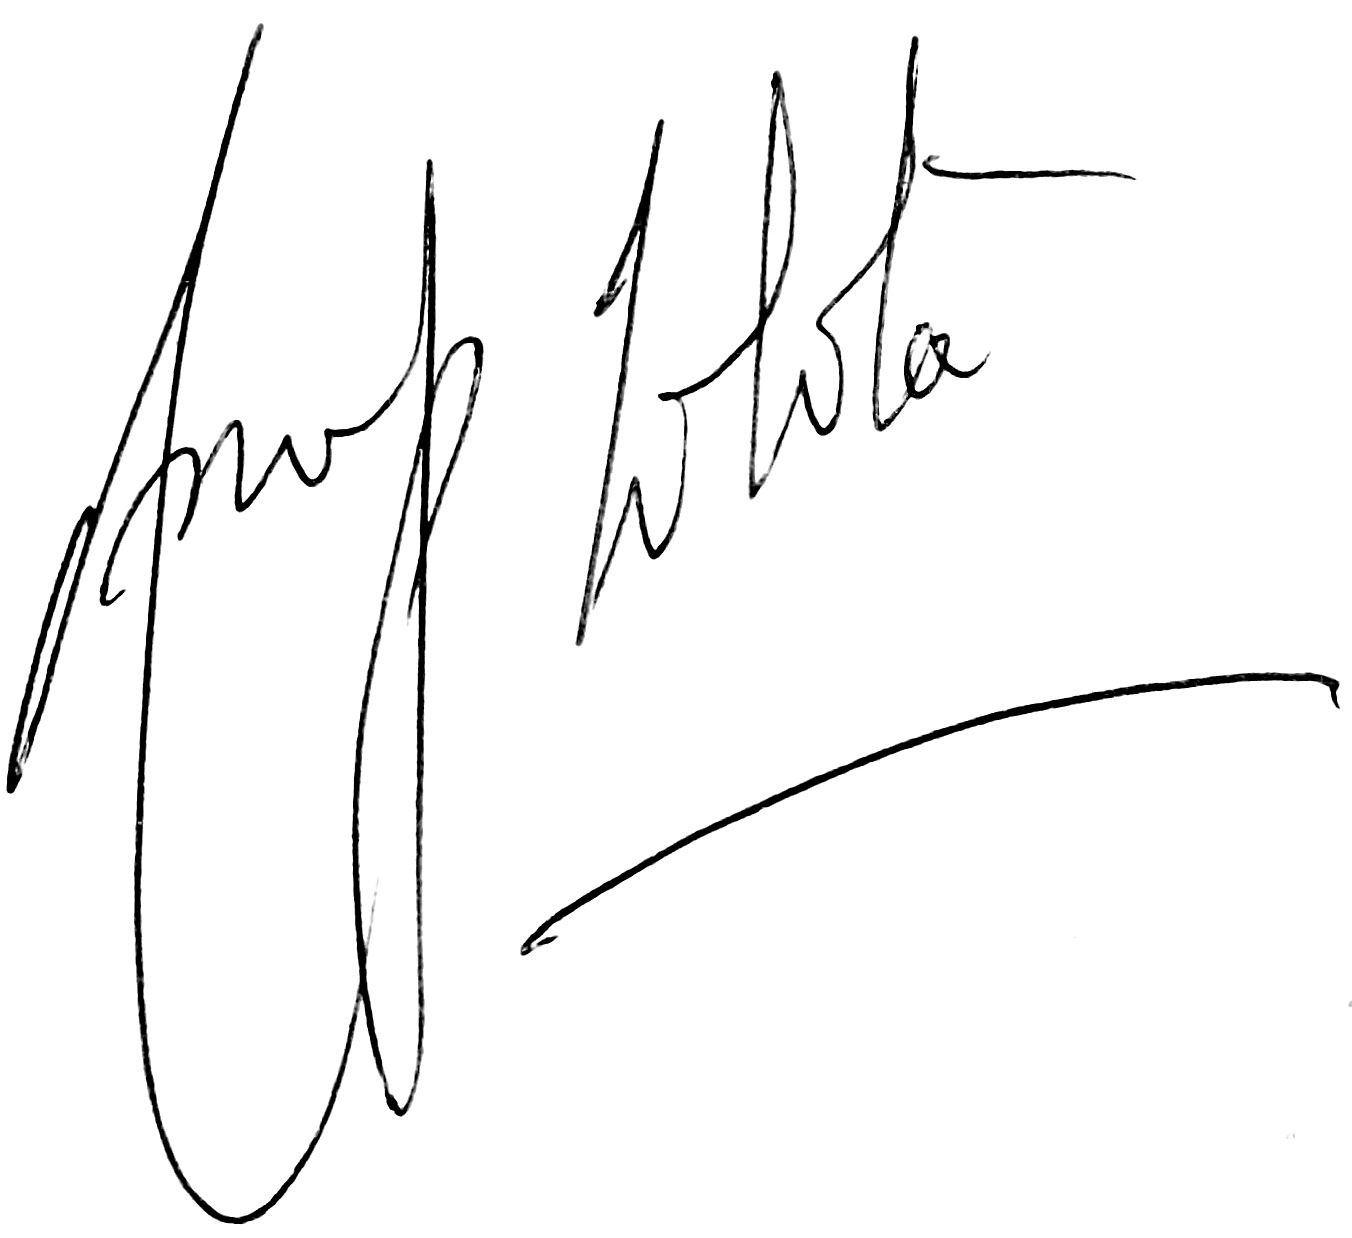
Signature of: anup jalota